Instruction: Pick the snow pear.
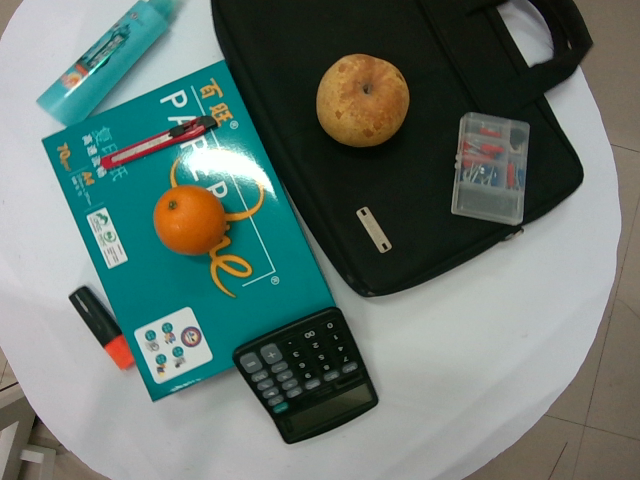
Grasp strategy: vertical